Identify and extract the amount in words, amount in numbers, payee name, cheque date, and bank name from the image.
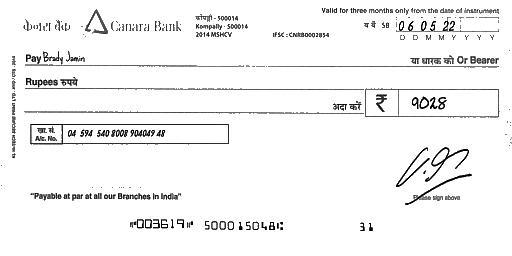
amt_in_words:
amt_in_figures: 9028
payee_name: Brady Jamin
bank_name: Canara Bank
cheque_date: 06/05/22